Question: What is the assessed value of the property as noted in the document?
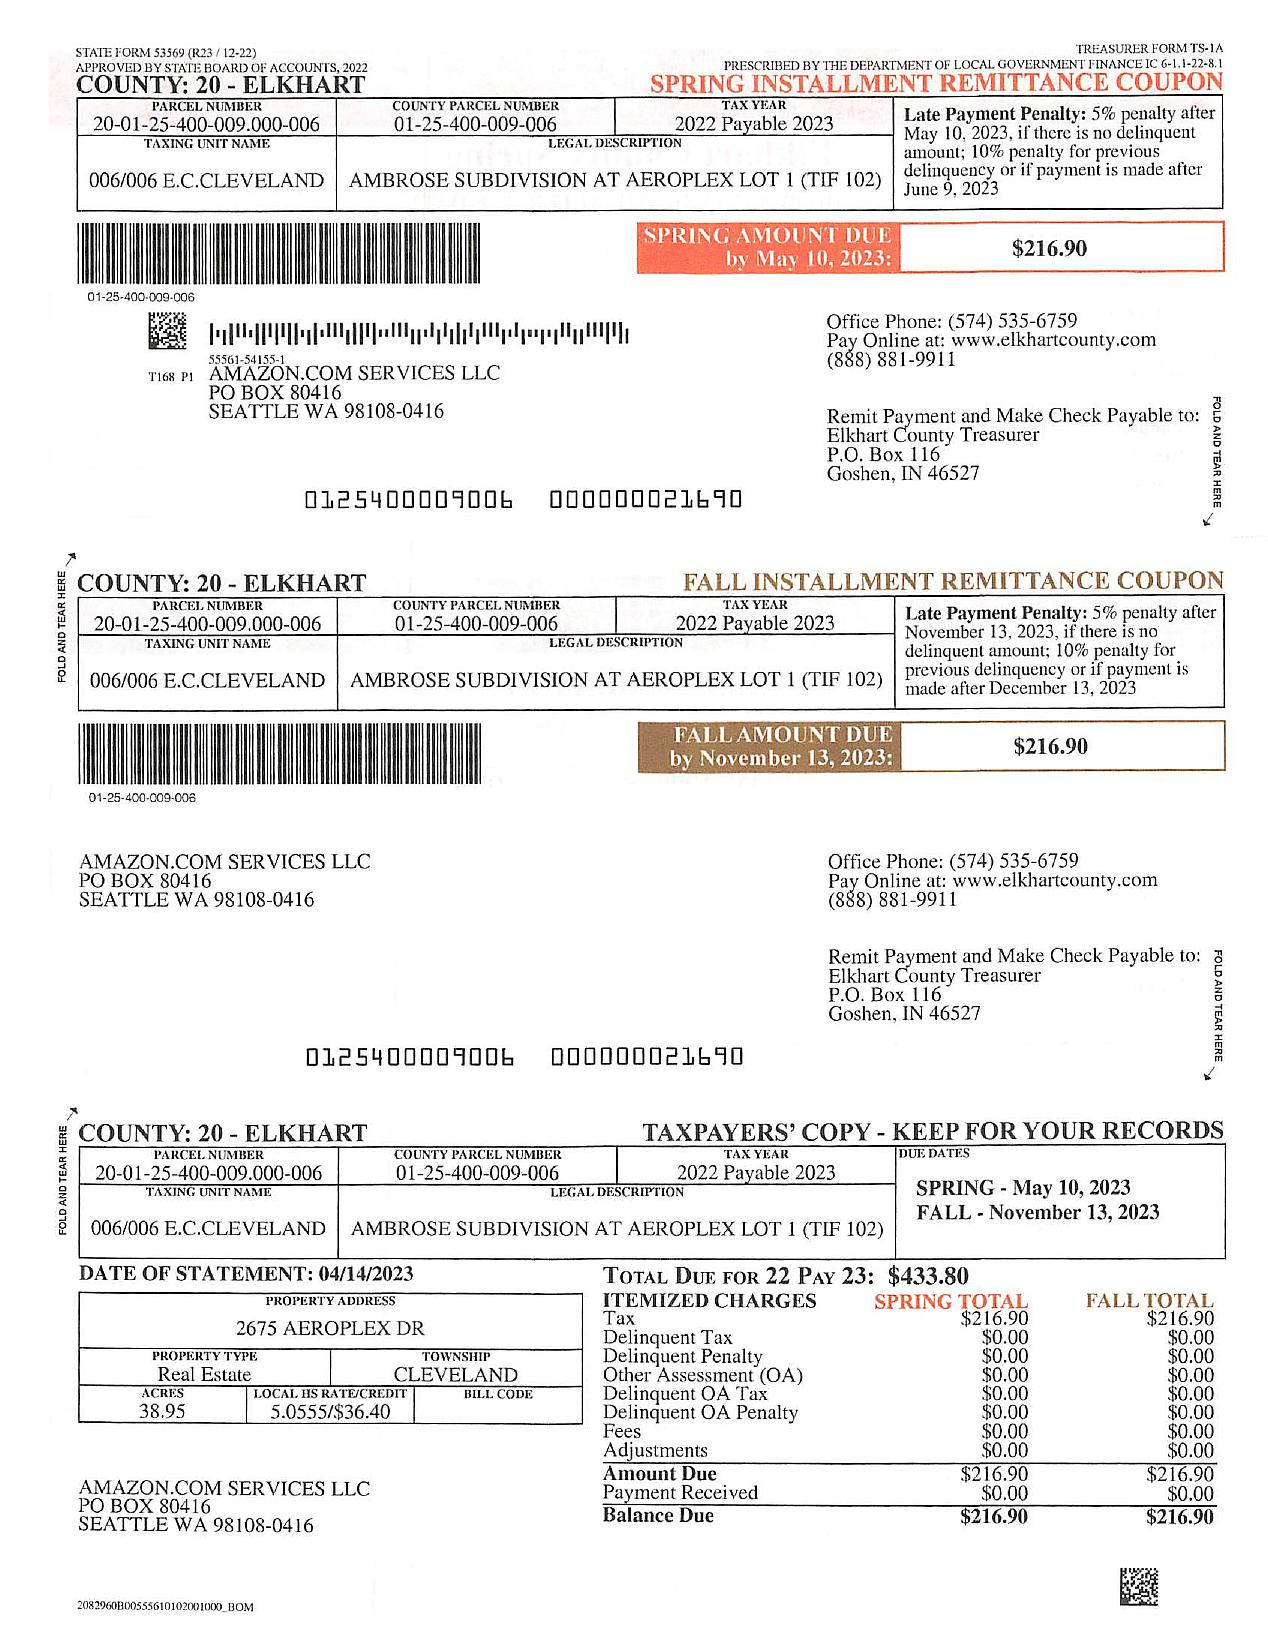
Answer: "38.95"